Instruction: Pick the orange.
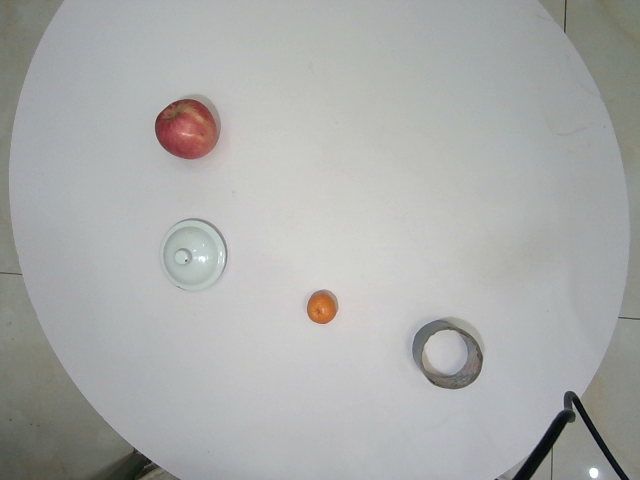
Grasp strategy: vertical